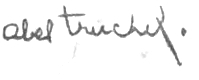
Signature of: louis abel truchet